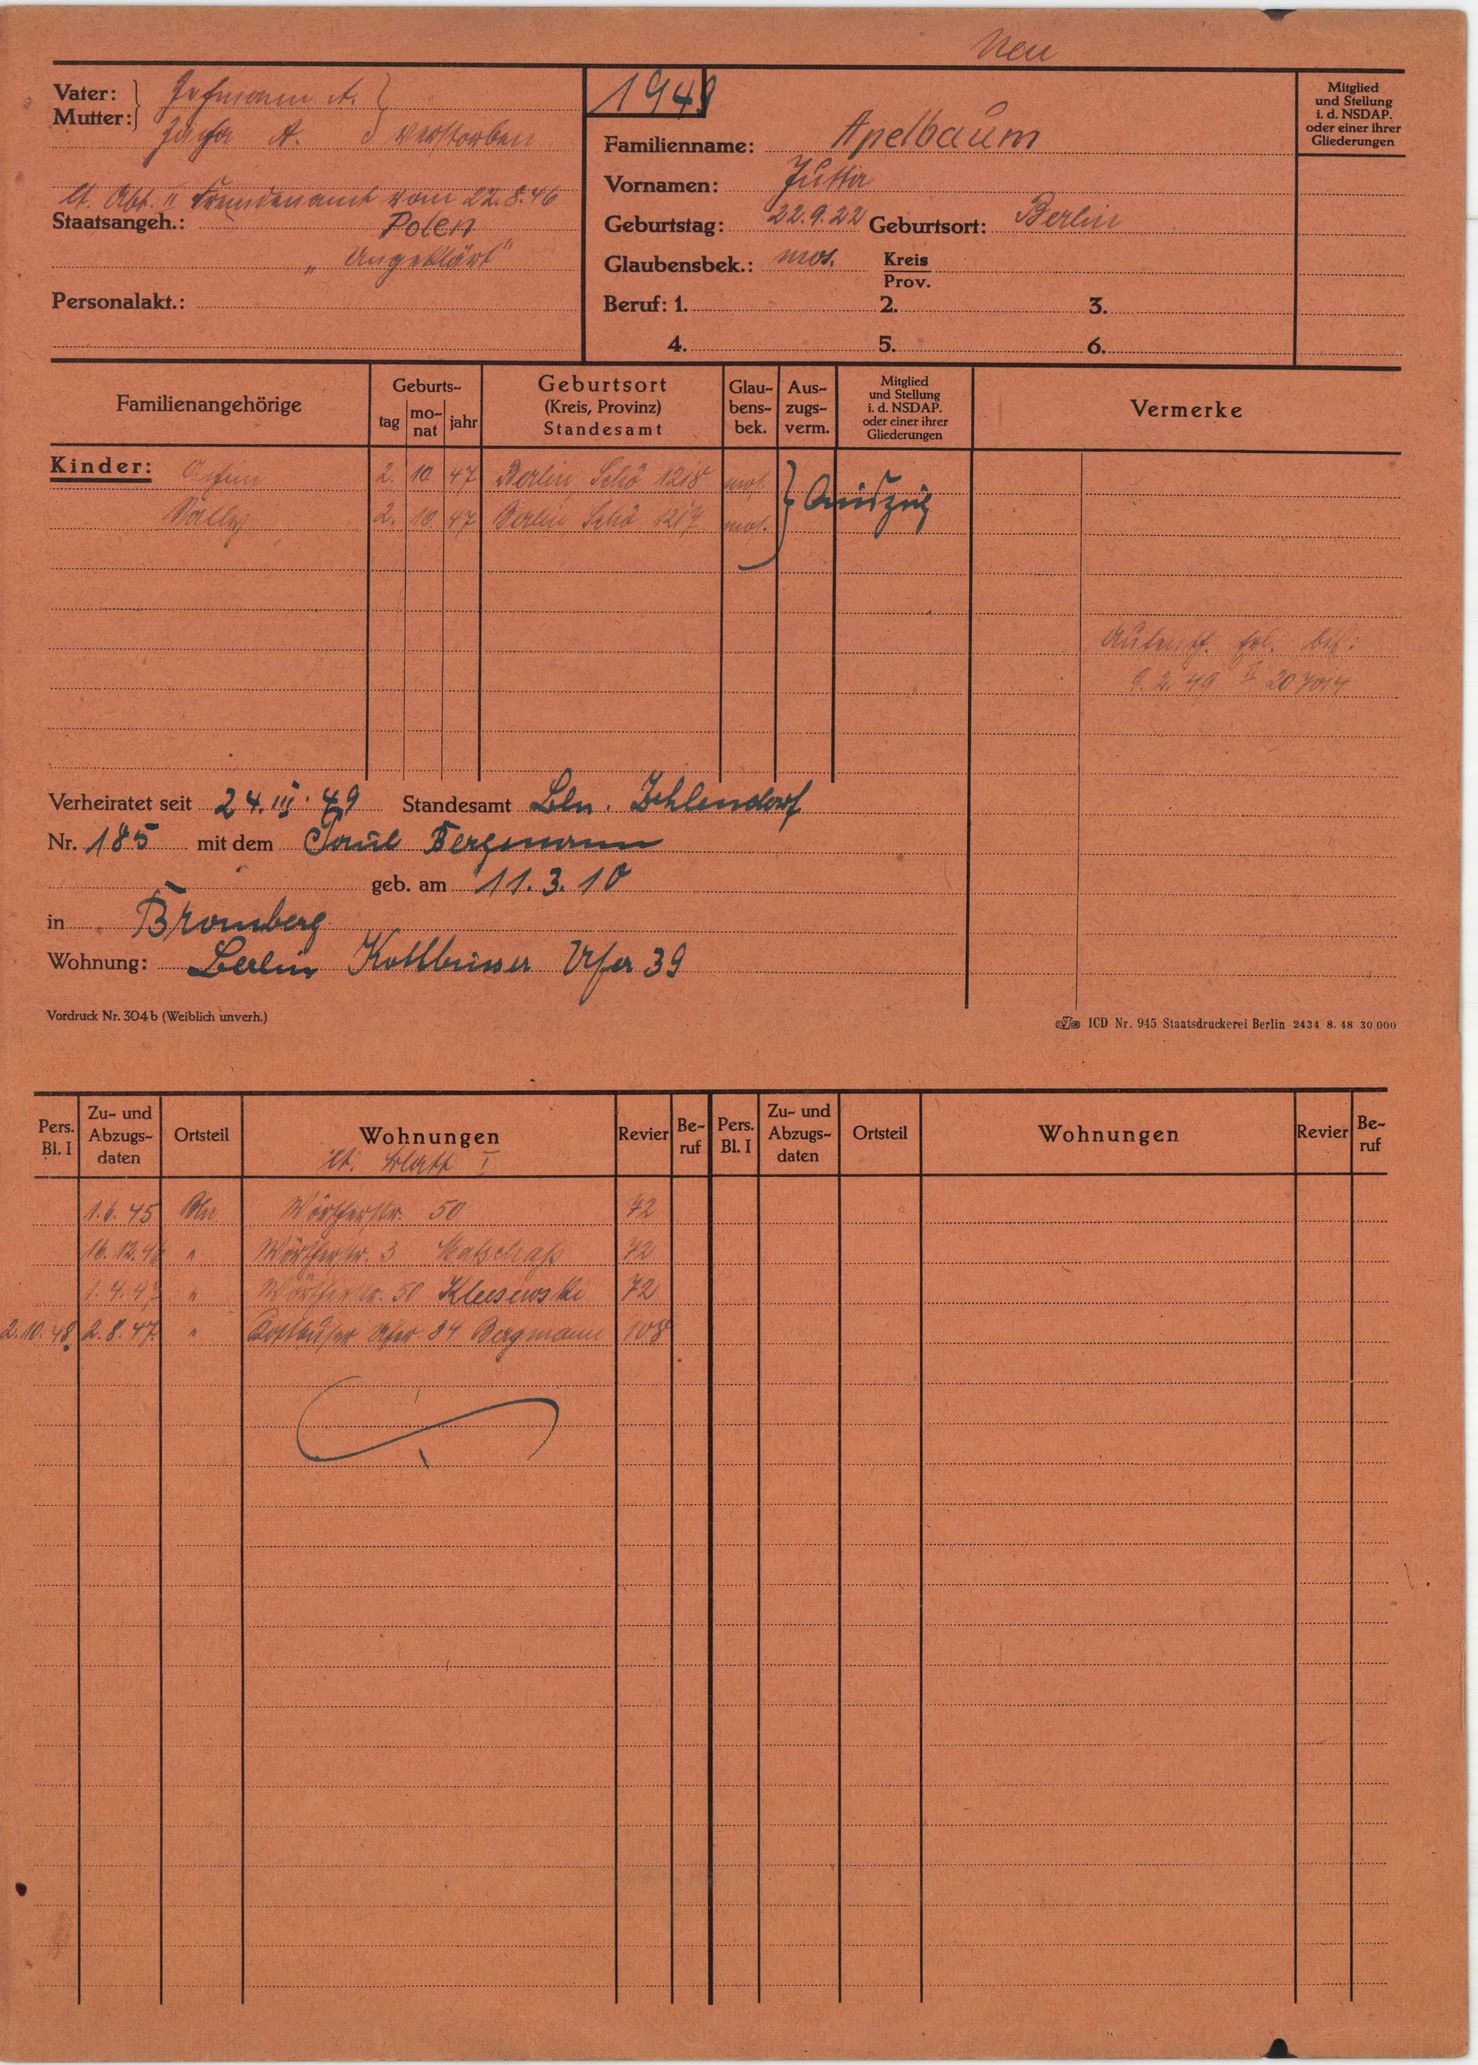
Apelbaum